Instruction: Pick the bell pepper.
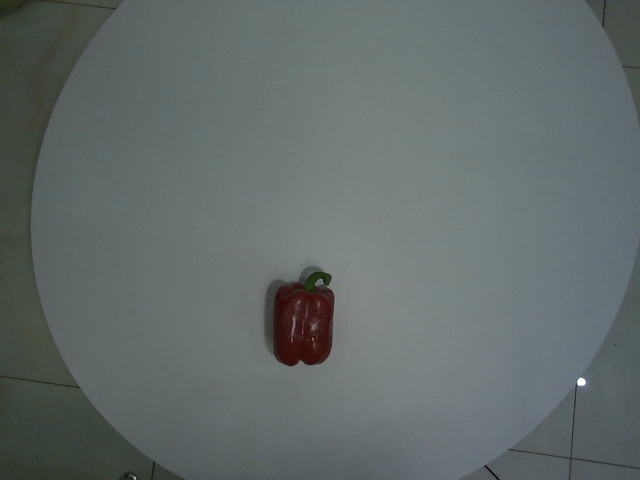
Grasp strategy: vertical